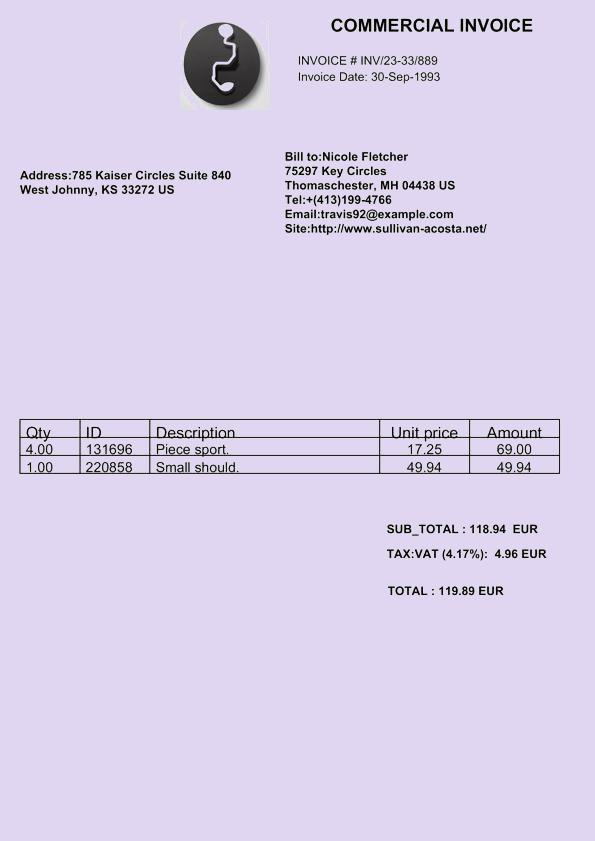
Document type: Invoice